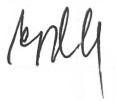
Signature of: janusz faliński